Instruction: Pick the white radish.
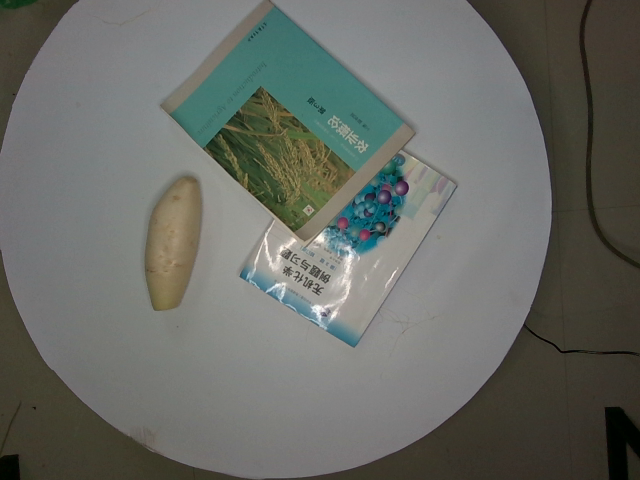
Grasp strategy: vertical